Question: Explain the disease:
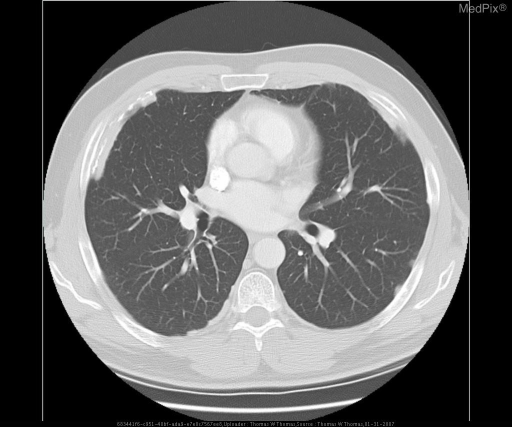
Answer: The disease is discussed as: Pleural plaques are circumscribed areas of pleural thickening, often diffuse or multifocal.  These may frequently be calcified, and are characteristically found along the lower thorax and diaphragmatic pleura.  The lesions are only rarely found in the costophrenic sulci and lung apices most often avoiding these areas.  Pleural plaques are essentially pathognomonic for asbestos exposure, and may develop as much as 20 years after initial exposure.  Asbestosis is a pneumoconiosis resulting from the inhalation of asbestos fibers and leads to a slowly progressive diffuse pulmonary fibrosis.  The primary complications are respiratory failure and malignancy (asbestos expsore may increase the risk of malignant mesothelioma by 300 fold compared to non-exposed individuals).